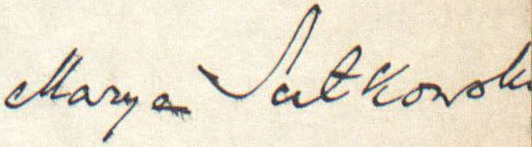
Signature of: maria sułkowska